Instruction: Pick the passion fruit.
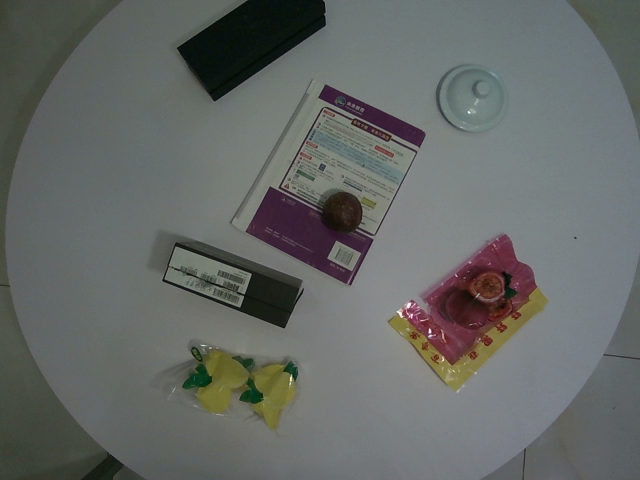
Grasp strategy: vertical